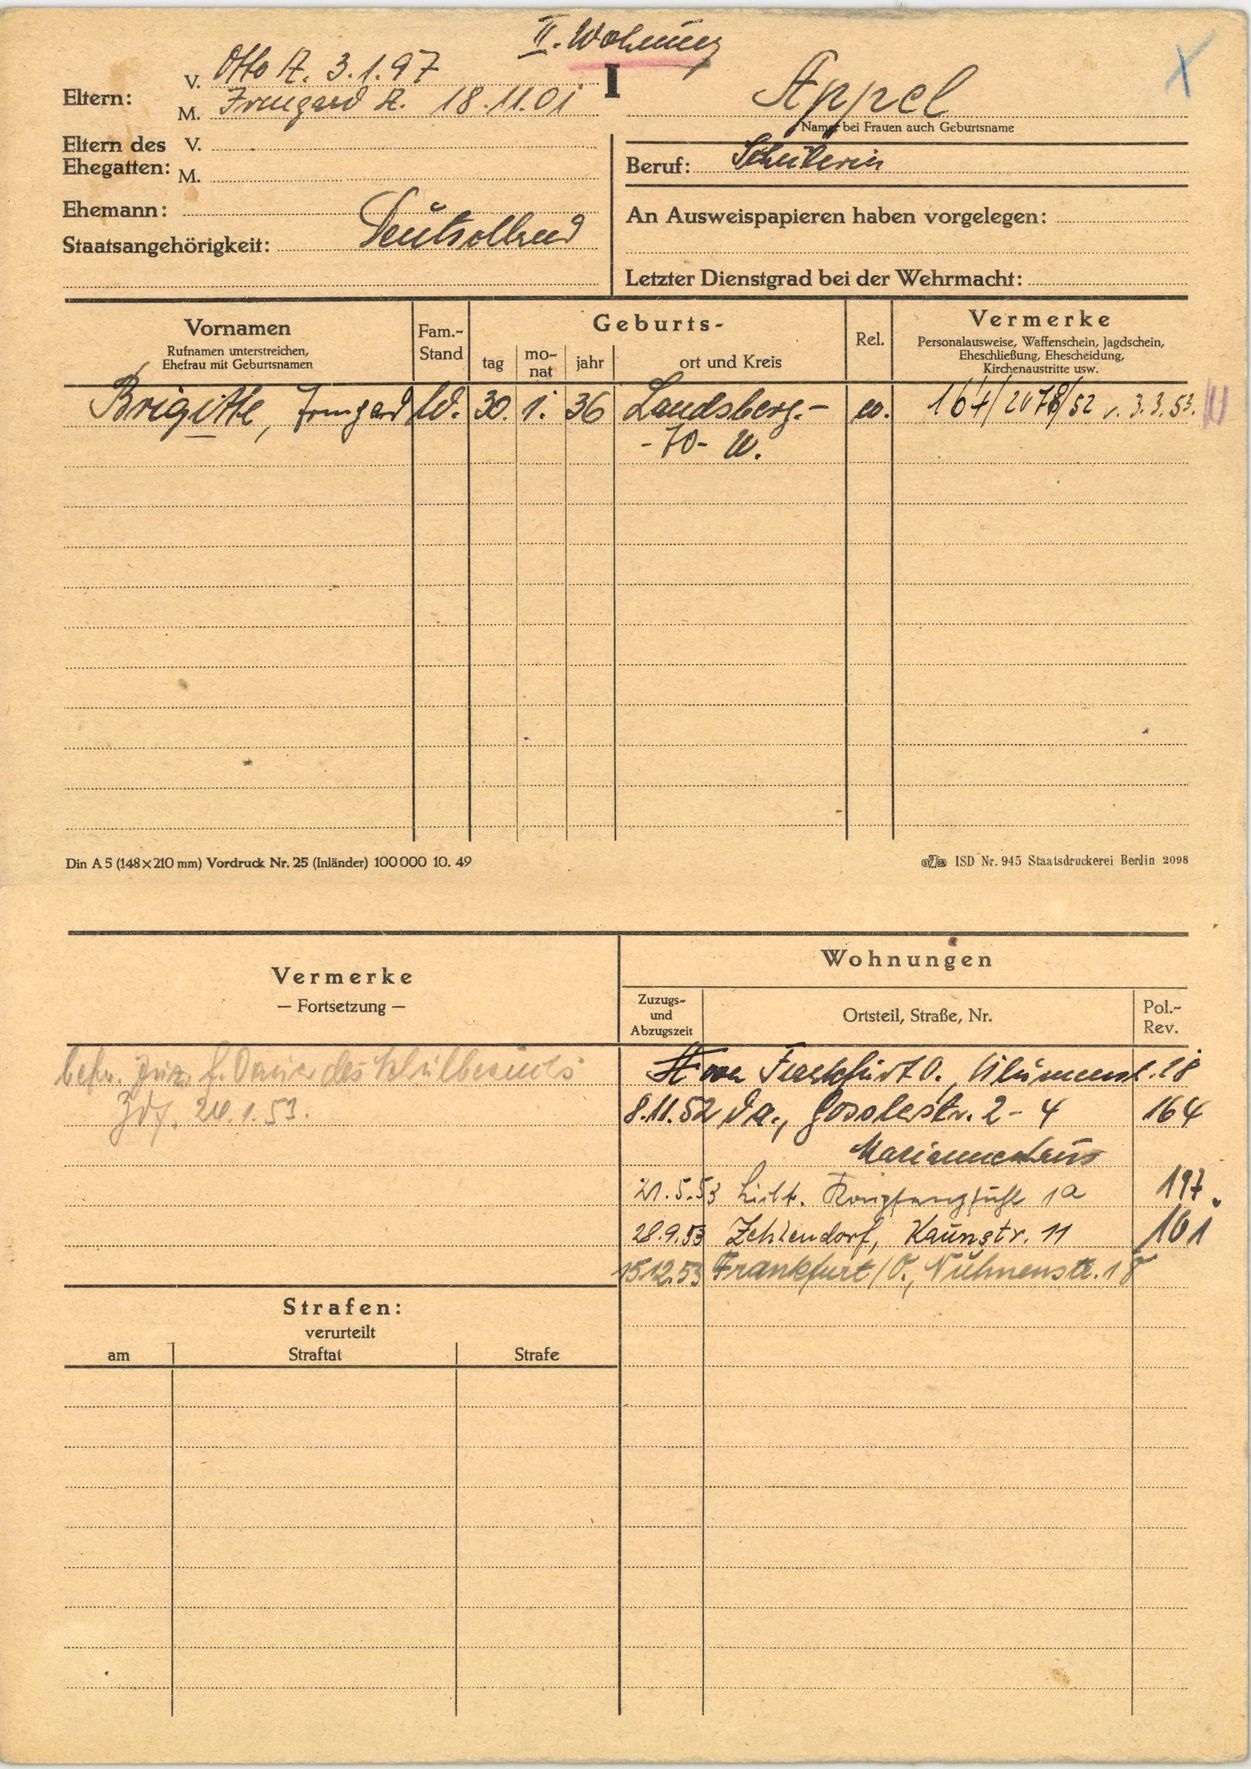
Appel